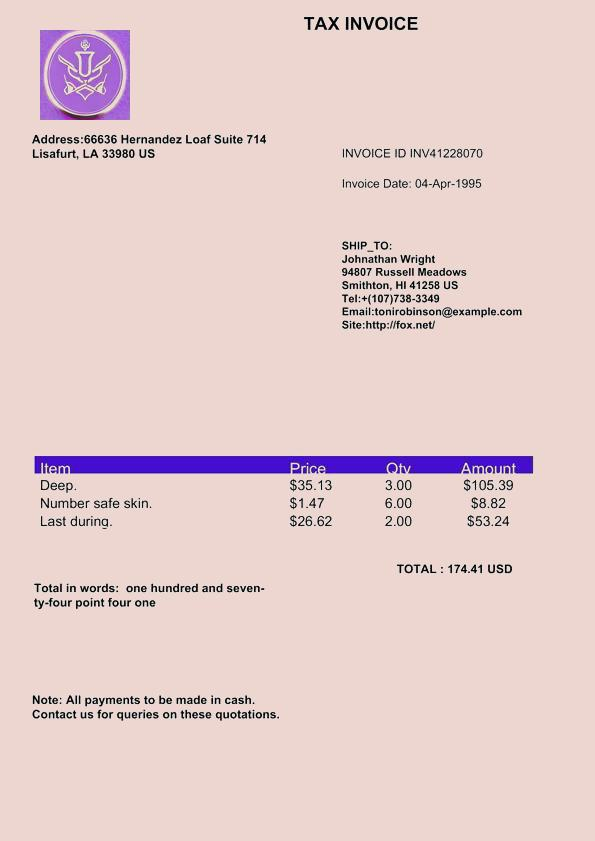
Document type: Invoice